Question: Describe the condition in detail:
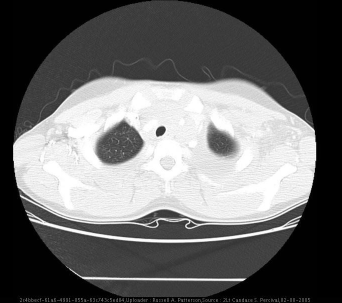
Answer: The disease is discussed as: Discussion (include references):
Rhabdomyosarcoma is the most common soft tissue sarcoma of childhood and adolescence, usually arising before age 20.  It is classified into three histological subtypes: Embryonal, the most common subtype often with the best prognosis; Alveolar, the most common subtype in adolescents and this patient’s final diagnosis; and Pleomorphic, the least common of the three subtypes.  Overall, in children, 65% of patients diagnosed with Rhabdomyosarcoma are cured with treatment consisting of chemotherapy, surgery, and occasionally radiation.

Information from Robbins Pathologic Basis of Disease. 6th ed. 1999.